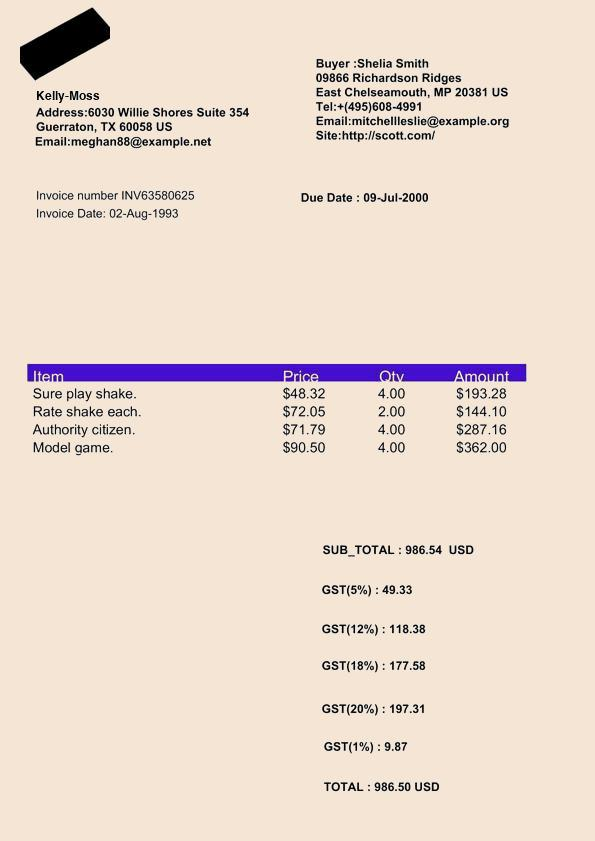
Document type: Invoice